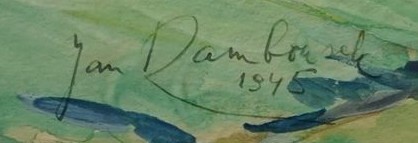
Signature of: jan rambousek